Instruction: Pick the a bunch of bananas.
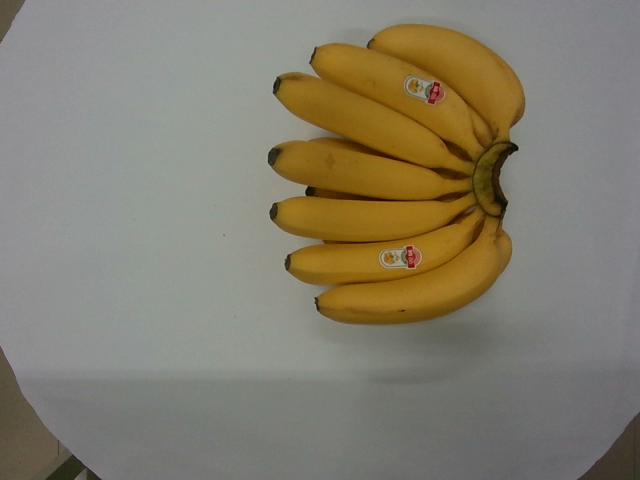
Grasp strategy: vertical